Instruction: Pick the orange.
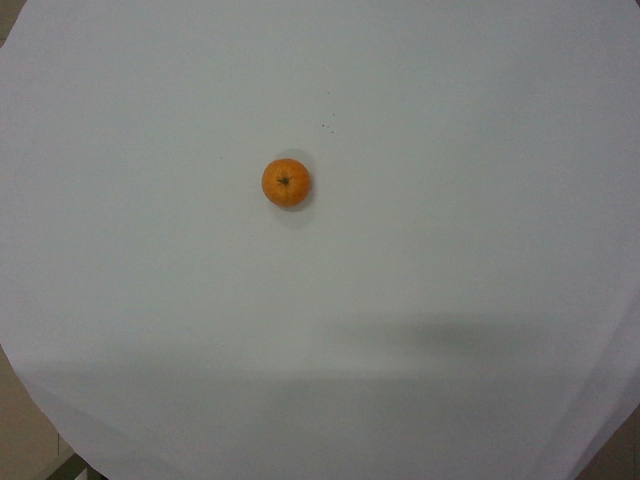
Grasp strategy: vertical